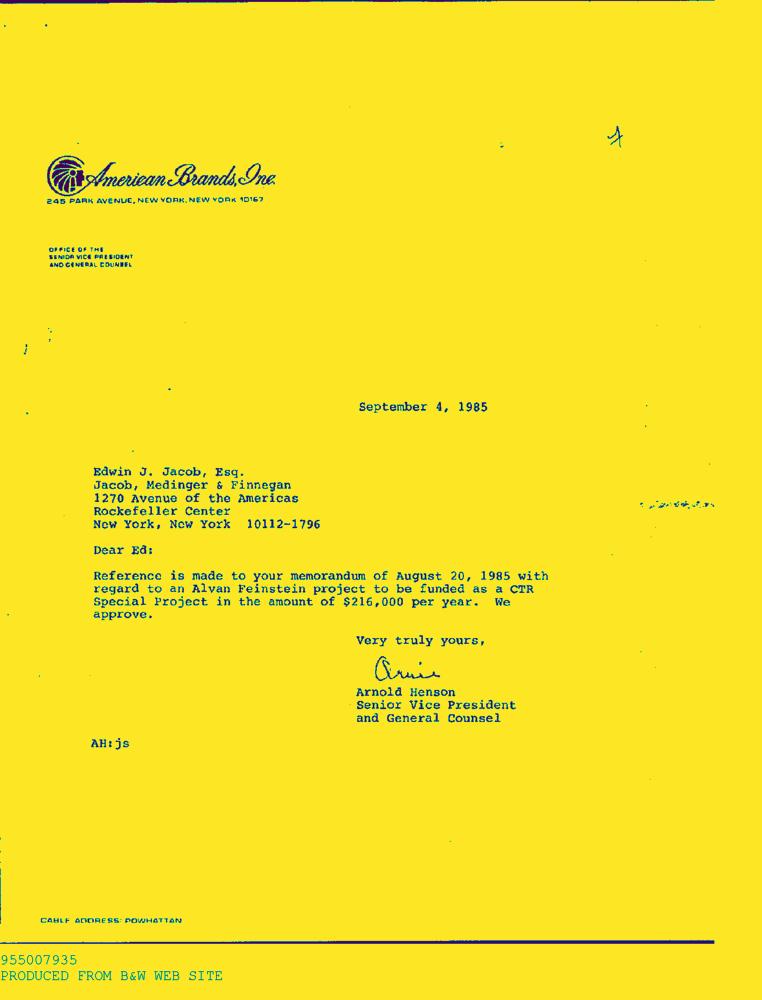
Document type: Letter-Doc